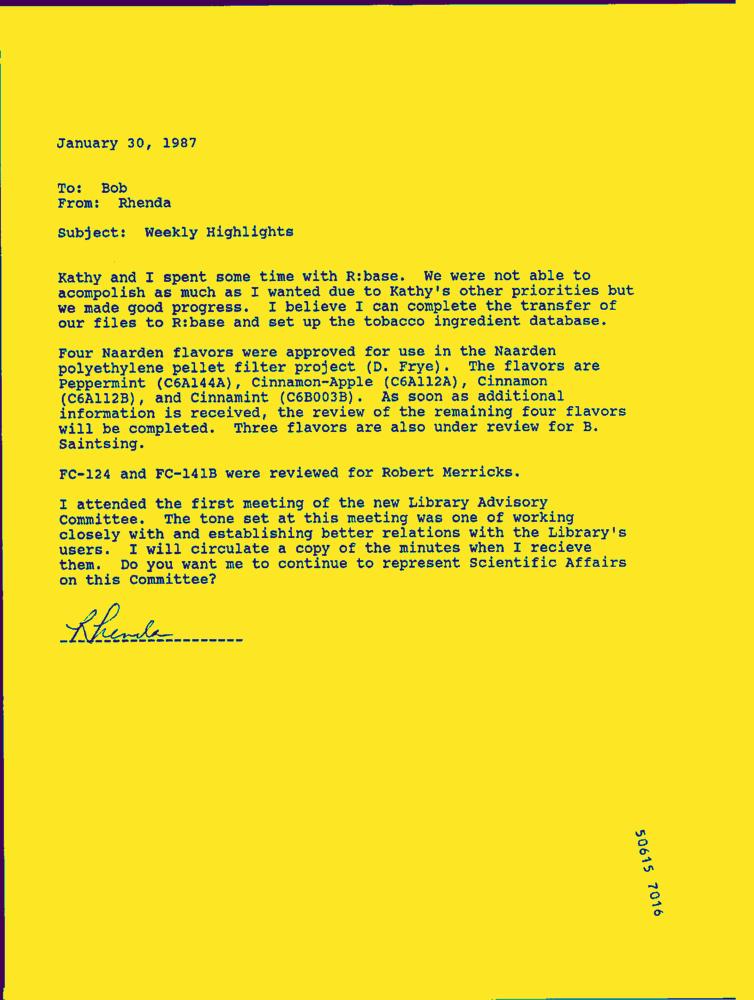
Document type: Letter-Doc